Question: Explain the disease:
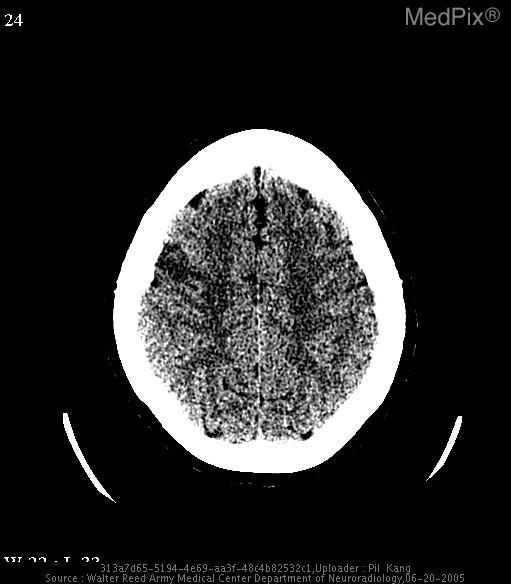
Answer: The disease is discussed as: Non-contrast CT of the head is still the initial tool of evaluation of patients suspected of having a stroke.  It is used mainly to rule out hemorrhage (important in considering utilizing thrombolytic therapy) and/or mass effect.  CT can sometimes show signs of acute infarct, although it is important to realize that the role of non-contrast CT is not to rule-out infarction, necessarily. (1)

Since the widespread use of PACS workstation rather than printed films, it has been shown that varying the window settings can increase the sensitivity of acute infarction.  Lev et al has shown in 1999 that utilizing the window and level settings of 32 and 8, respectively (which a lot of radiologist call \"the stroke window setting\") increased the sensitivity of non-contrast CT for detecting acute stroke from 57% to 71%. (2)  This setting should be a part of every radiologist\'s default setting on the PACS account, and radiologists should routinely examine every non-contrast head CT with the \"stroke window\" setting.